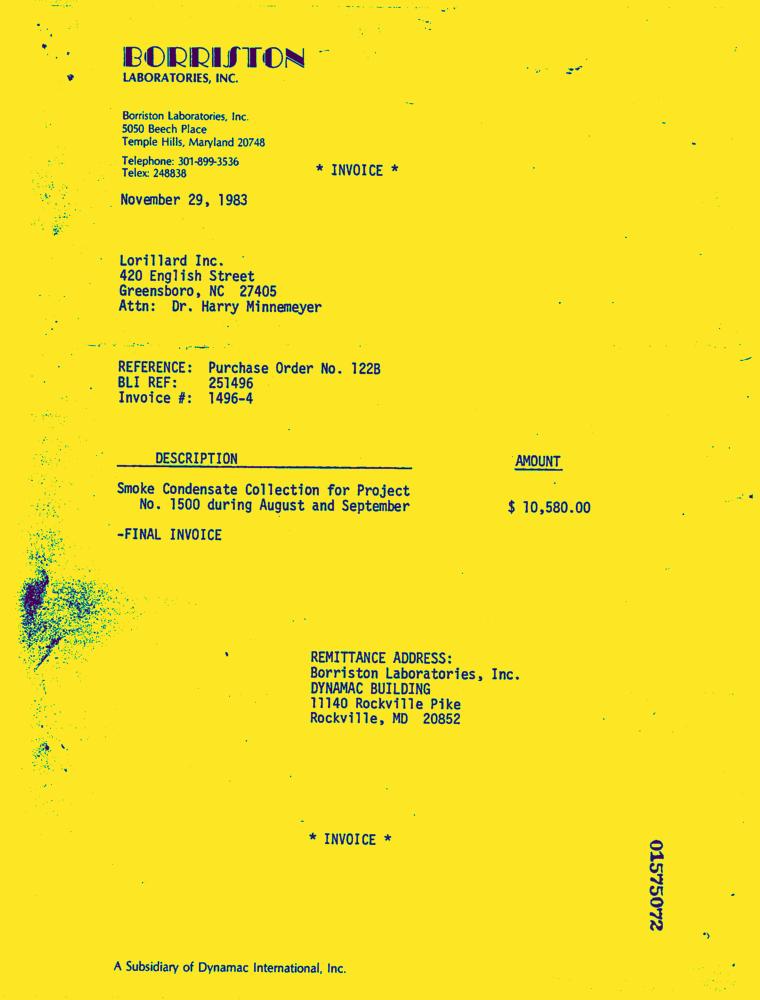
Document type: Invoice-Doc